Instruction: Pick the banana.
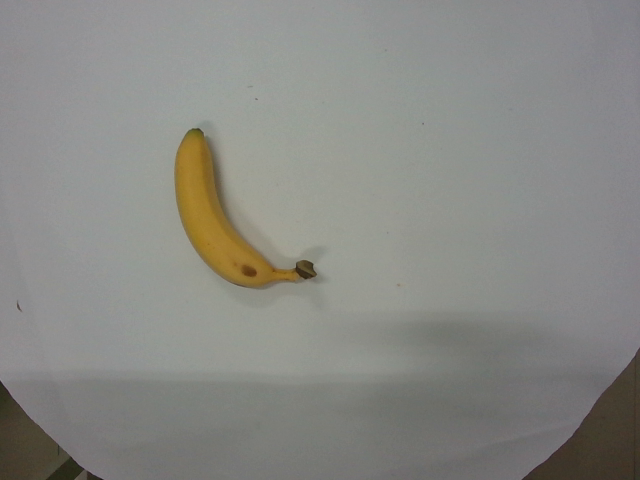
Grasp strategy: vertical